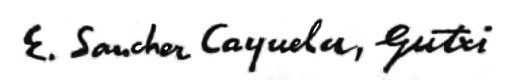
Signature of: emilio sánchez cayuela